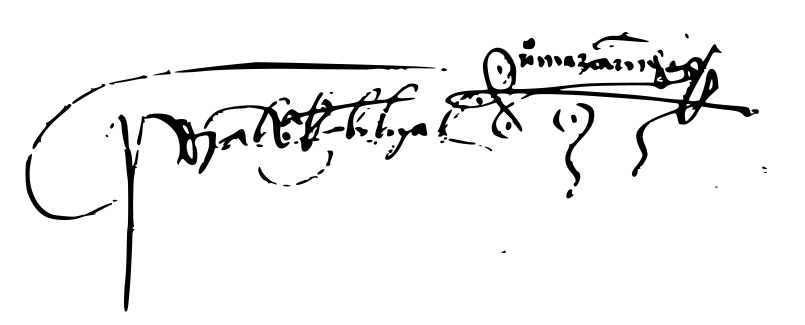
Signature of: pedro álvares cabral